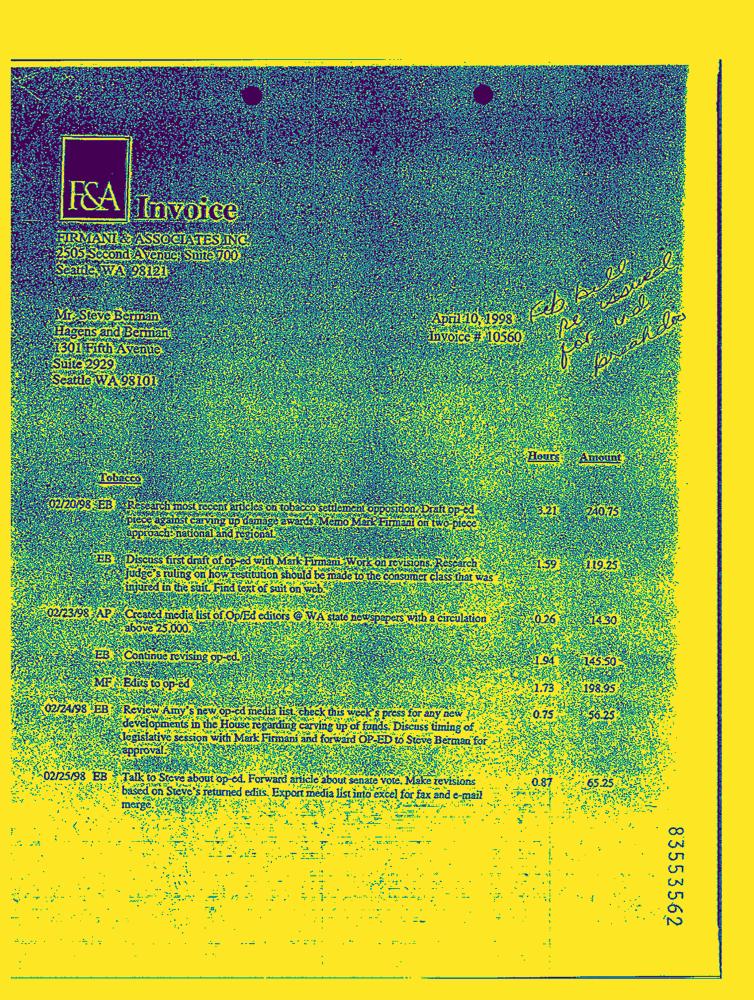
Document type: Invoice-Doc